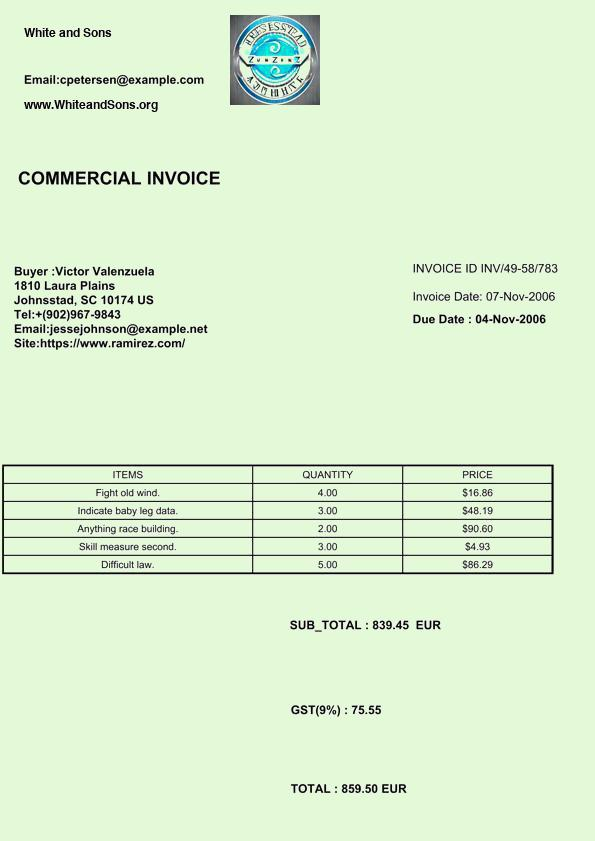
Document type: Invoice